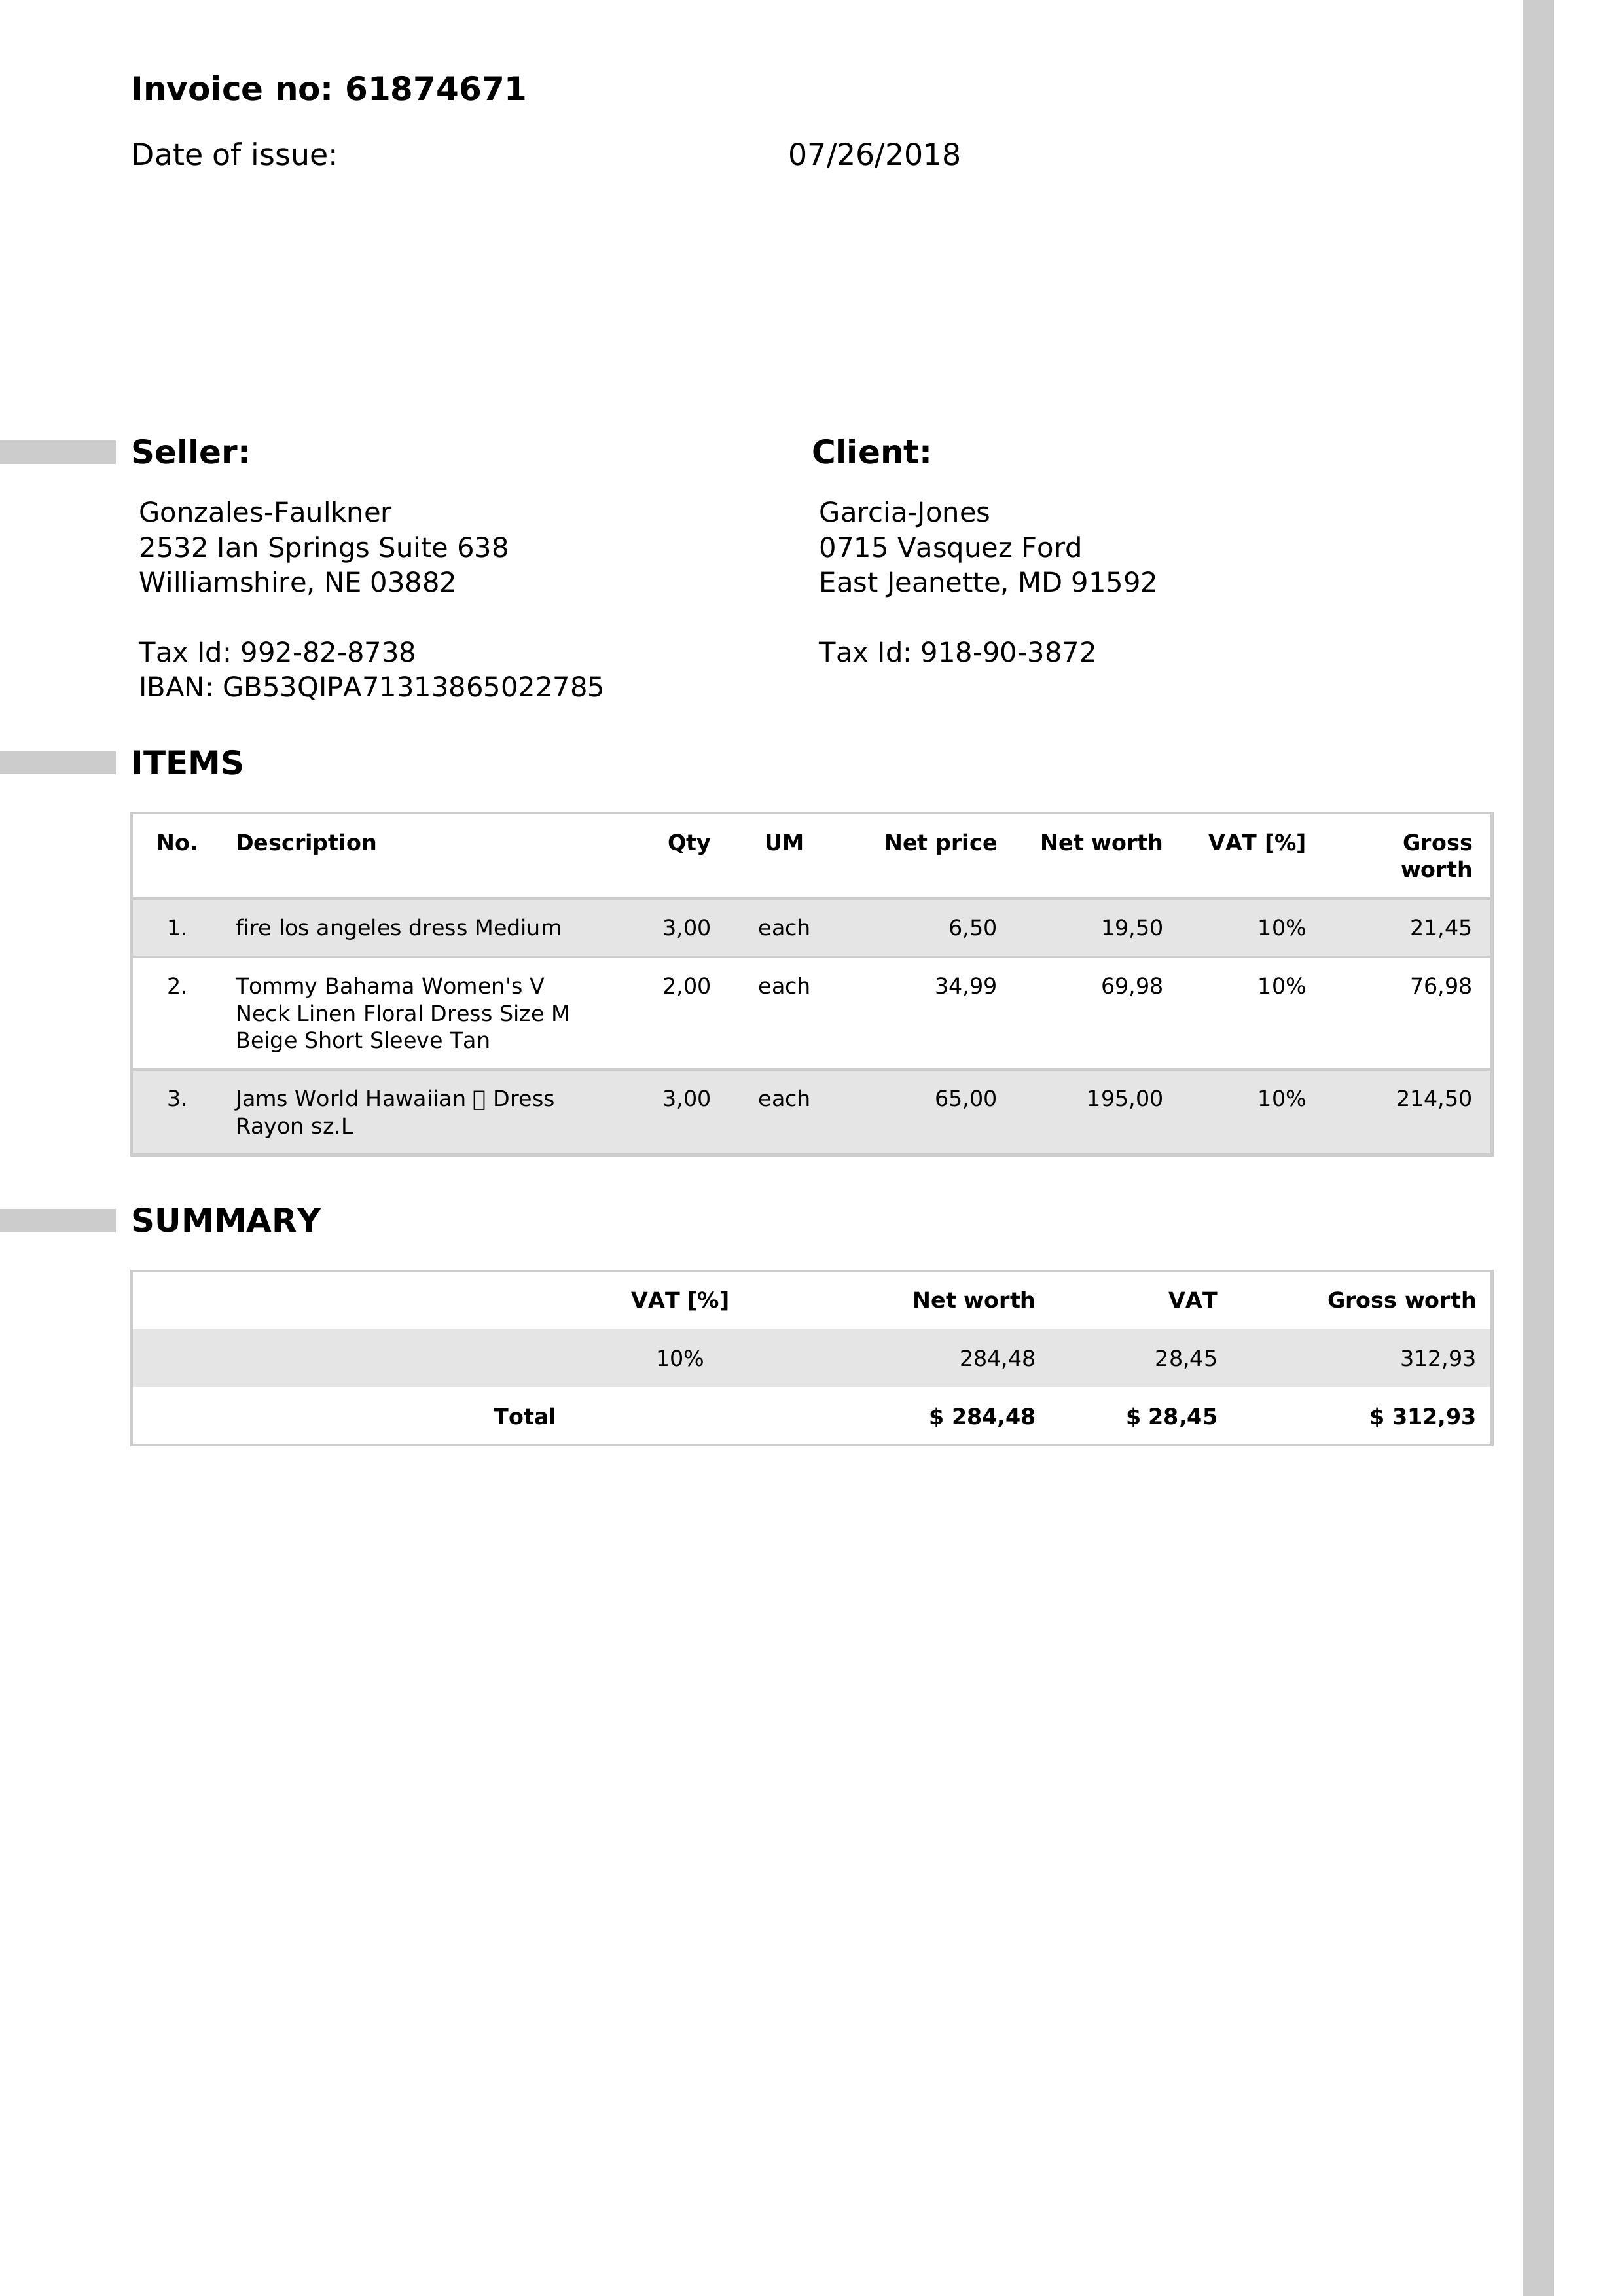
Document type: Invoice